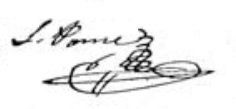
Signature of: juan galo ponce de león y monedero